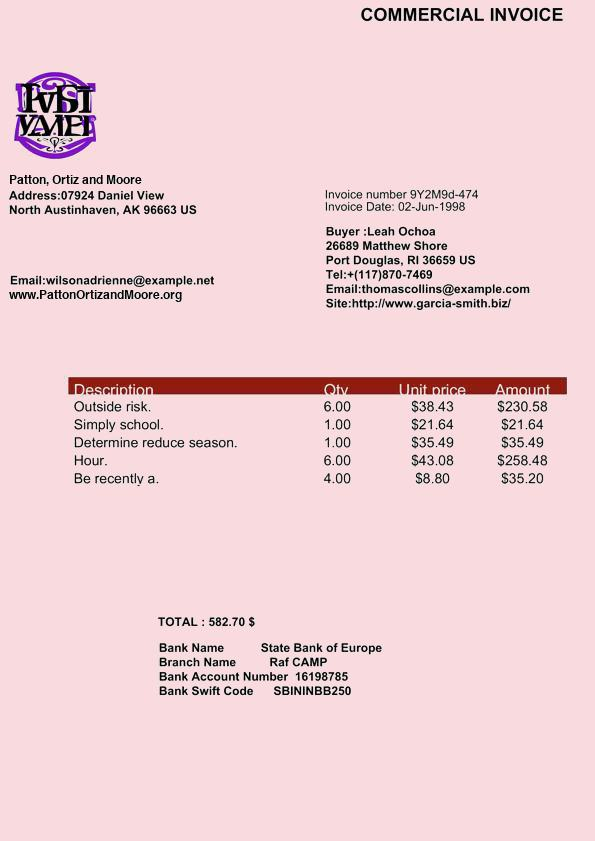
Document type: Invoice